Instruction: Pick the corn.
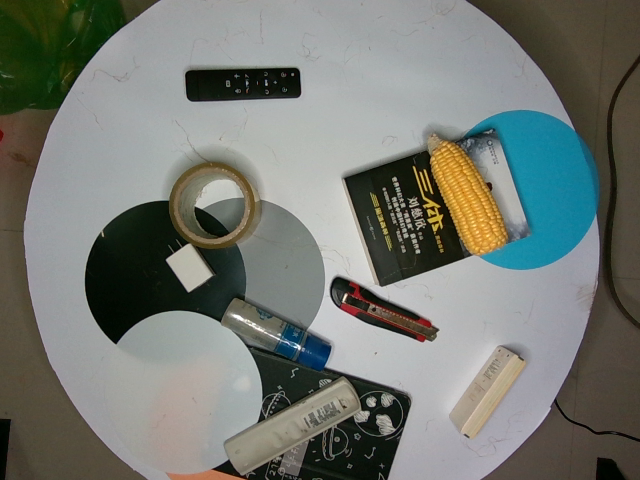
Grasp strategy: vertical